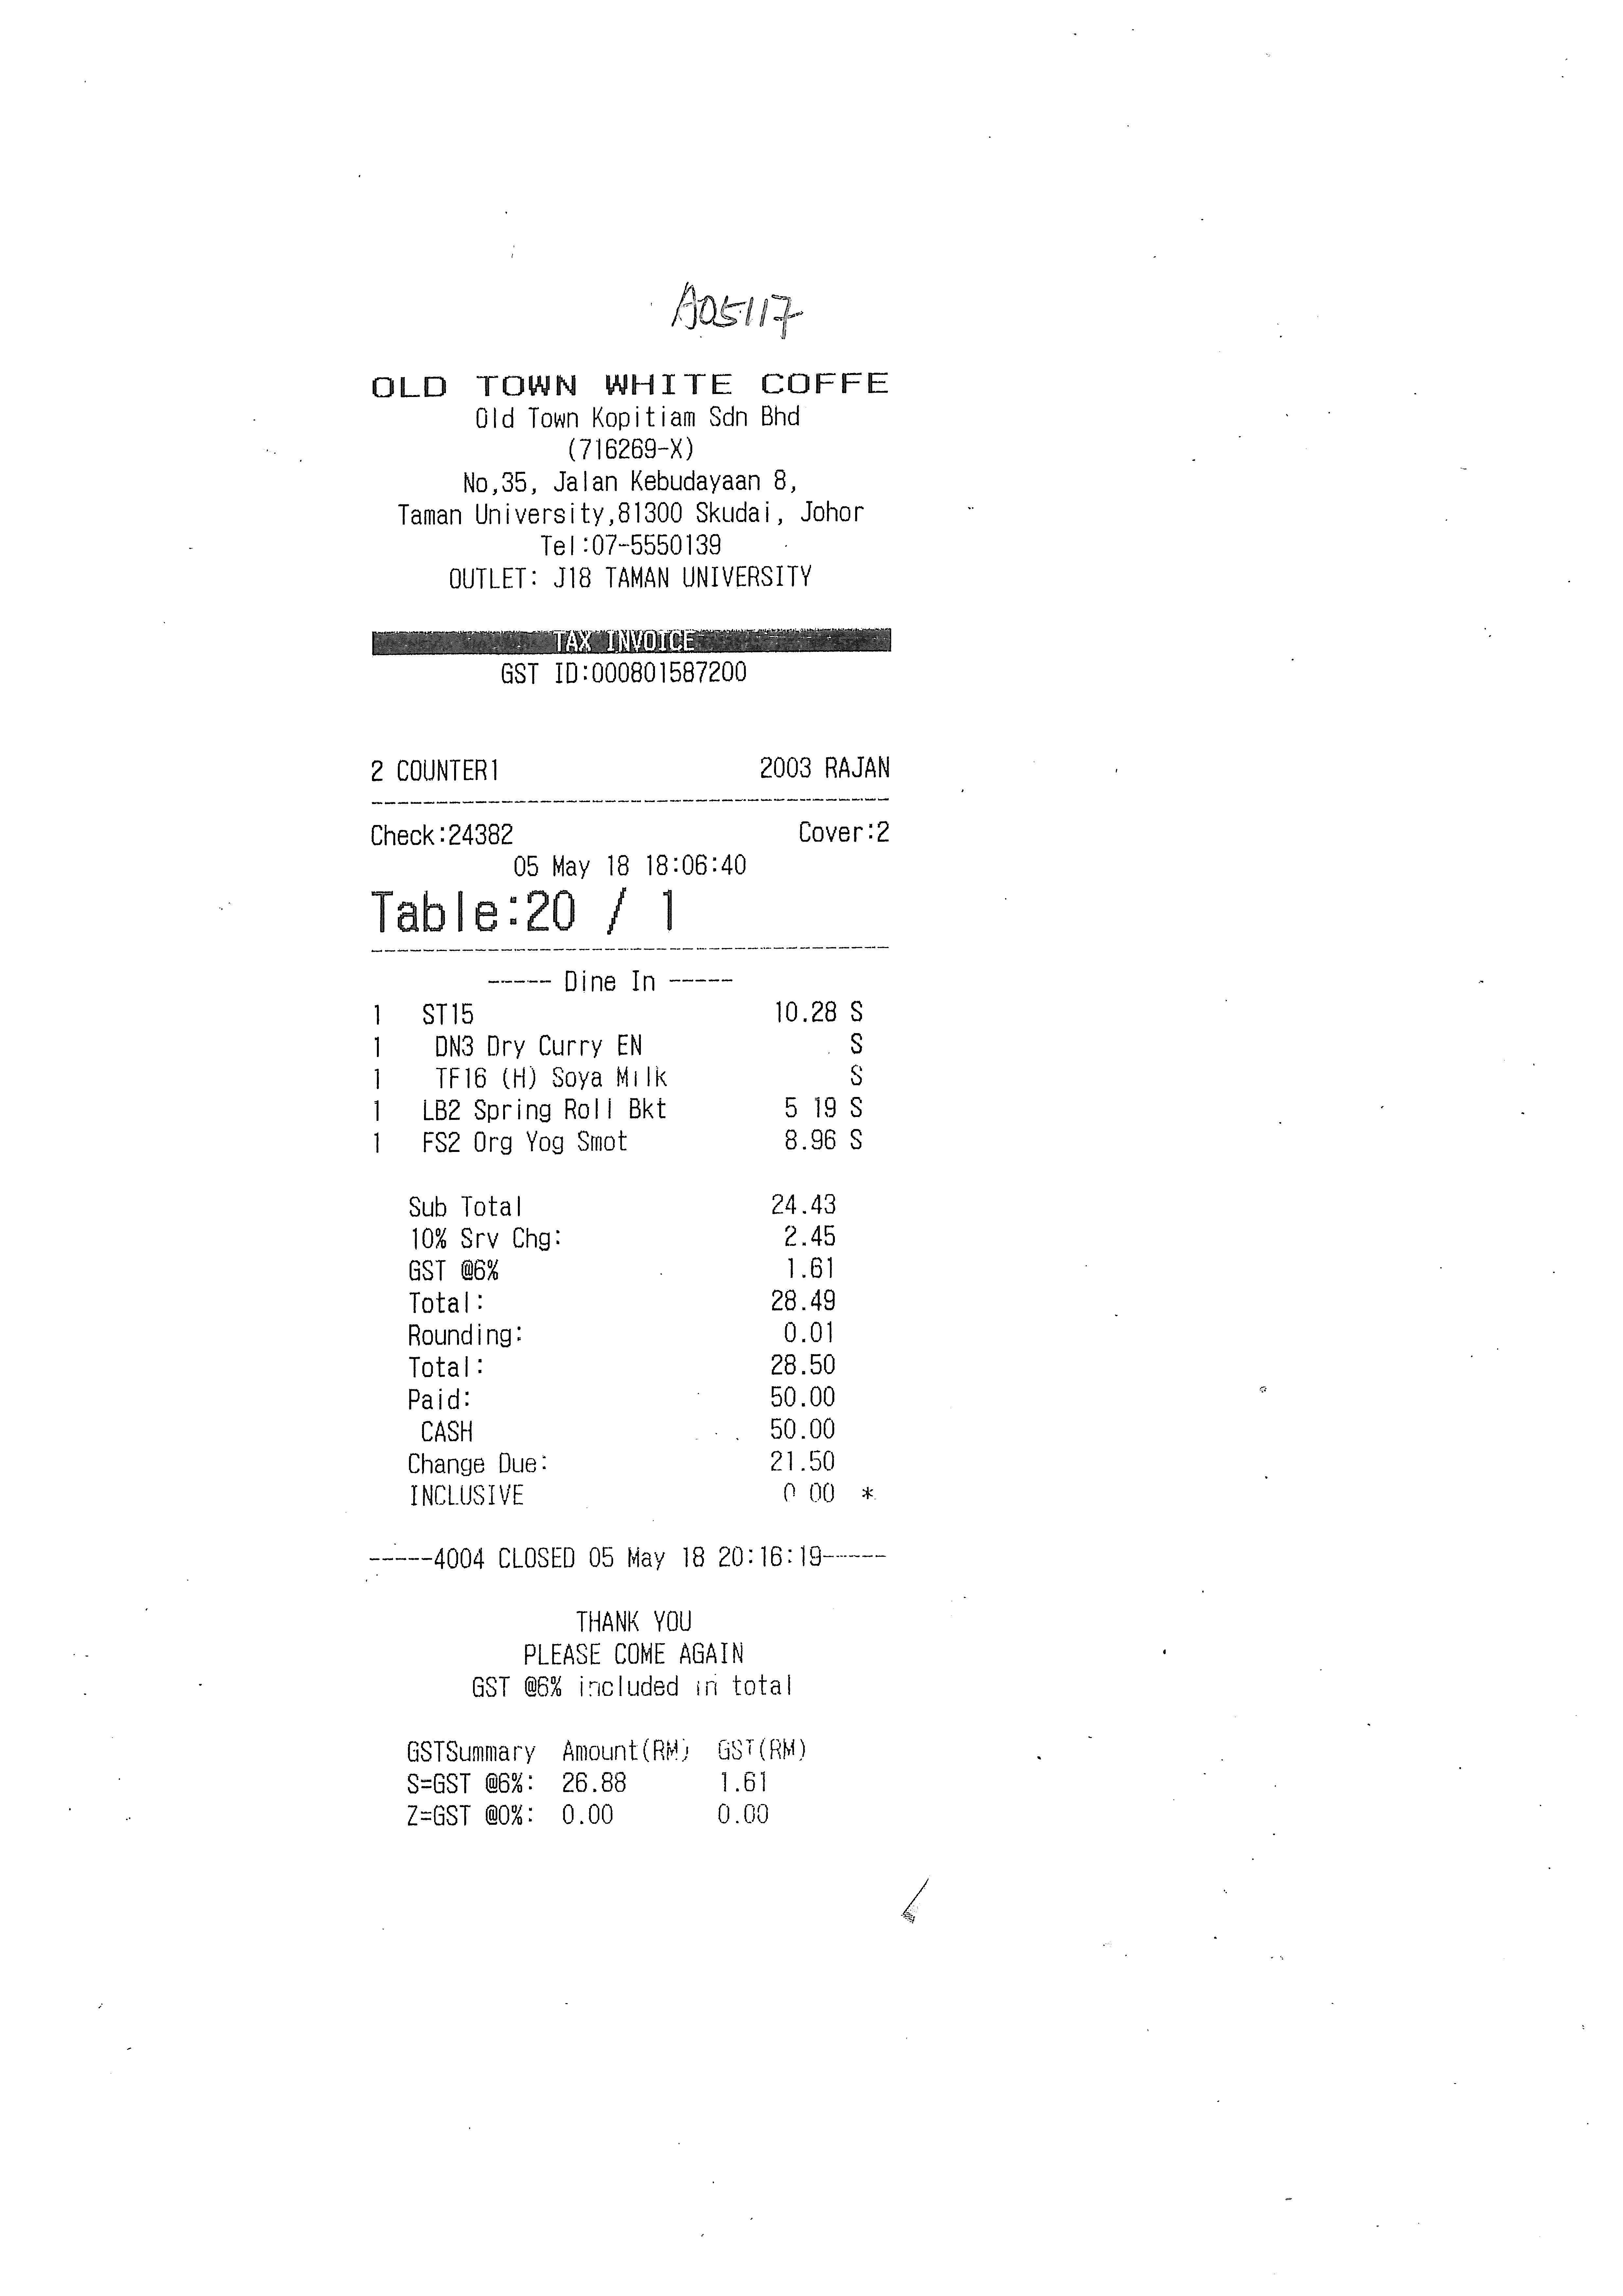
OLD TOWN WHITE COFFE
OLD TOWN KOPITIAM SDN BHD
(716269-X)
NO,35, JALAN KEBUDAYAAN 8,
TAMAN UNIVERSITY,81300 SKUDAI, JOHOR
TEL:07-5550139
OUTLET: J18 TAMAN UNIVERSITY
TAX INVOICE
GST ID:000801587200
2 COUNTER1
2003 RAJAN
CHECK:24382
COVER:2
05 MAY 18 18:06:40
TABLE:20 / 1
DINE IN
1
1
1
1
1
ST15
DN3 DRY CURRY EN
TF 16 (H) SOYA MILK
LB2 SPRING ROLL BKT
FS2 ORG YOG SMOT
10.28 S
S
S
5 19 S
8.96 S
SUB TOTAL
10% SRV CHG:
GST @6%
TOTAL:
ROUNDING:
TOTAL:
PAID:
CASH
CHANGE DUE:
INCLUSIVE
24.43
2.45
1.61
28.49
0.01
28.50
50.00
50.00
21.50
0 00
4004 CLOSED 05 MAY 18 20:16:19
THANK YOU
PLEASE COME AGAIN
GST @6% INCLUDED IN TOTAL
GSTSUMMARY AMOUNT(RM) GST(RM)
S=GST @6%: 26.88
1.61
Z=GST @0%: 0.00
0.00
*